Patient: Female, age 59
A 59-year-old woman with no past medical history presented with 1-week symptoms of atypical chest pain and mild dyspnea. Upon physical examination, her heart rate, respiration rate, blood pressure, and body temperature were 102 beats per minute (bpm), 22 breaths per minute, 110/60 mm Hg, and 36.1 C, respectively. No moist rales or wheezing sound in lungs and no cardiac murmur or pericardial rub were detected. Laboratory tests showed the level of d-dimer as 6,440 mug/L (reference range, 0-550 mug/L) and brain natriuretic peptide as 107.52 ng/L (reference range, 0-100 ng/L). Arterial blood gas analysis in room air showed severe hypoxemia (pH 7.393, Pao2 = 60 mm Hg, Paco2 = 43.3 mm Hg,  = 25.8 mmol/L). Myocardial enzymes, tumor markers, thyroid function tests, T-SPOT, tuberculosis antibody, hepatitis virus, human immunodeficiency virus, syphilis, and autoimmune panel were all negative. An electrocardiogram showed a fast sinus rhythm of 102 bpm, with flat T-wave in precordial leads. Computed tomography pulmonary angiography (CTPA) showed multiple embolisms of bilateral pulmonary arteries and a mild-sized pericardial effusion (Figure 1A). Color Doppler ultrasound showed left calf muscular venous thrombosis. Upon clinical examination and tests, the patient was diagnosed of acute pulmonary thromboembolism (PTE) (intermediate risk) and left muscular calf vein thrombosis (diagnosed on December 16, 2019). First line of treatment included hypodermic injection of low-molecular-weight heparin as anticoagulation therapy.
However, 2 days posttherapy, the patient complained of progressive development of dyspnea, fatigue, chest tightness, and palpitations, to later experience transient loss of consciousness. Her heart rate increased to 125 bpm, whereas blood pressure and pulse pressure were slightly decreased (96/69 and 27 mm Hg, respectively). Jugular venous distention and muffled heart sounds were present. Both transthoracic echocardiogram (TTE) and thoracic CT were significant for severe large-scale pericardial effusion (Figure 1B). No obvious mass was identified either in the pericardium or heart. Therefore, acute pericardial tamponade was considered as a differential diagnosis. Emergency pericardiocentesis and drainage were performed, draining 210 mL of bloody effusion in total. Repeated thoracic CT the following day was significant for bilateral pleural effusion, which was greatly increased in amount (Figure 1C). Further left thoracentesis and thoracic drainage were performed, draining another 710 mL of pleural effusion (the first two times, collected effusion was bloody; the third time, effusion was examined as pale yellow). Symptoms of dyspnea and palpitations were also immediately improved after a third round of drainage. Additional pericardial effusion cultures for bacteria and acid-fast bacilli were repeated twice, obtaining negative reports each time. Repeated cytological examination of the pericardial effusion did not show any malignant cells. Repeated thoracic CT prior to discharge showed mild bilateral pleural effusion and pericardial effusion (documented on December 30, 2019; Figure 1D). Patient was followed up in the outpatient department.
Half a month later (January 15, 2020), although she was asymptomatic, her levels of d-dimer were spiked to 10,740 mug/L. TTE showed a mild pericardial effusion. Given that PTE is prone to relapse, she suffered an acute pericardial hemorrhage after anticoagulation, where low-dose rivaroxaban (10 mg every day) was later administered from January 15, 2020, onward. The levels of d-dimer were decreased significantly (1,450 mug/L) after 2 months of oral rivaroxaban, and there were no bleeding events recorded during this period.
Four months later, the patient complained of progressive hemoptysis and dyspnea (May 2, 2020). She did not stop taking the administered oral rivaroxaban until the embolisms were absent by CTPA on May 18, 2020. However, CTPA also showed a large mixed mass, occupying the right pericardium (4.5 x 8.5 cm; Figure 1E), and she was readmitted. On physical examination, mucocutaneous color was pale, and medium moist rales in lungs was detected. The levels of CA-125 and neuron-specific enolase (NSE) were markedly elevated (117.5 U/mL [reference range, 0-35 U/mL]; 46.96 ng/mL [reference range, 0-24 ng/mL], respectively). The hemoglobin content was 68 g/L (reference range, 115-150 g/L); the plasma d-dimer level was 4,160 mug/L; arterial pressure of oxygen was 56 mm Hg (reference range, 80-100 mm Hg). Dual-source coronary CT angiography (CCTA) showed the mass infiltrated and communicated with the RA, with heterogeneous thickened pericardium and localized moderate pericardial effusion (Supplementary Movie 1). No stenosis was seen in the coronaries, and there was no communication of the tumor with the coronaries. CCTA also showed a mild left pleural effusion, enlarged mediastinal and hilar lymph nodes, multiple and scattered ground-glass opacity [diffuse alveolar hemorrhage (DAH)] nodules over bilateral lung field, and multiple bipleural nodules (Figure 1F, May 21, 2020). TTE showed a huge mass in the pericardium, surrounding and compressing the RA and right ventricle. Mild blood flow signals were also observed in the mass (Figure 2A) (May 20, 2020). The tumor was significantly larger than before with a strip-like hyperechoism within the RA (Figure 2B, recorded on June 18, 2020). Contrast-enhanced ultrasound showed the mass and chamber were filled with contrast agent almost simultaneously (Figures 2C1-C3 and Supplementary Movie 2). Axial Fiesta (Figure 2D) and 4CH-2D (Figure 2E) of cardiac magnetic resonance (CMR) showed an irregular, large tumor (size up to 10 x 5.5 cm) with heterogeneous distinction diffusely within the pericardium (10 x 5.5 cm), mainly located outside the right cardiac chamber system, compressing the right heart. Positron emission tomography scan exhibited a heterogeneous mass located at the right margin of pericardium, poorly demarcated from the RA and superior vena cava (Figures 3A-C). Distant metastases were found in both lungs and bilateral pleura (Figures 3B,D), nodules in hilar and mediastinal lymph nodes (Figures 3E,F).
Ultrasound-guided biopsy was performed for a definitive diagnosis. The biopsy specimen showed a malignant tumor in histopathologic examination (Figure 4A) and positive immunohistochemical staining for CD31 (Figure 4B) and CD34 (Figure 4C), but negative for CEA, CK, CK5/6, CR, D2-40, desmin, and MC, indicating poorly differentiated angiosarcoma. Surgery was not a suitable option for the patient because of metastasis. Unfortunately, she refused treatment with radiotherapy, chemotherapy, or immunotherapy, where the clinical condition of the patient deteriorated rapidly after. She died on June 28, 2020, while waiting for the pathologic results due on June 29, 2020. The patient survived for 6 months from the first episode of PTE. The progression and examination of the clinical course are shown in Figure 5.
Keywords: cardiac angiosarcoma, cardiac tamponade, hemoptysis, pulmonary metastasis, pulmonary thromboembolism
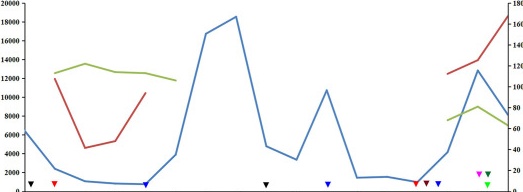
Image caption: Progression and examination of the clinical course. PTE, pulmonary thromboembolism; BNP, brain natriuretic peptide; CTPA, computed tomography pulmonary angiography; TTE, transthoracic echocardiogram; CMR, cardiac magnetic resonance; PET, positron emission tomography; CCTA, coronary computed tomography angiography.